Question: What might the diagnosis be?
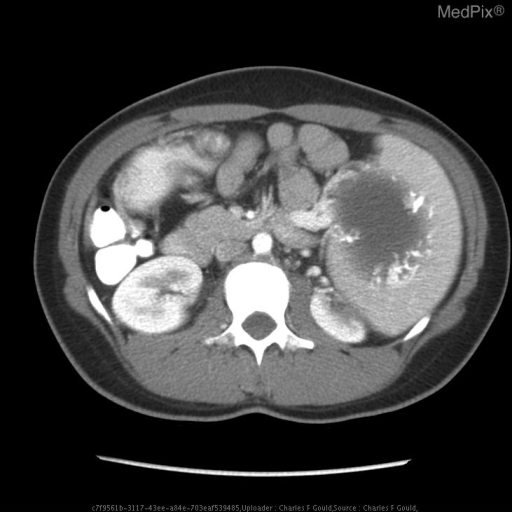
Answer: The possible diagnosis includes •  Post-traumatic “False-cyst”
•  True (epidermoid) cyst
•  Abscess (pyogenic or fungal)
•  Hydatid cyst
•  Infarction
•  Benign neoplastic (Hemangioma, lymphangioma)
•  Malignancy (lymphoma, metastasis)
•  Splenic peliosis.